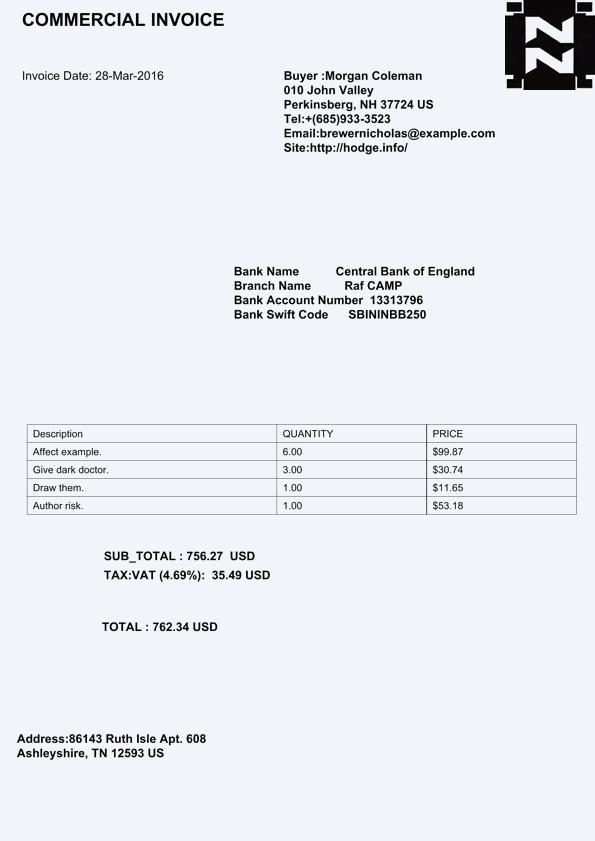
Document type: Invoice